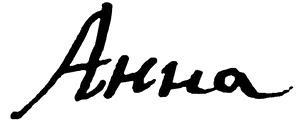
Signature of: anna i of russia